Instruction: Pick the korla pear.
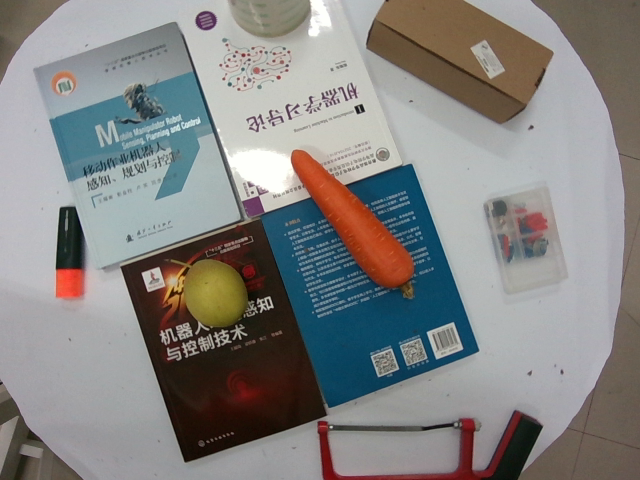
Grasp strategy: vertical